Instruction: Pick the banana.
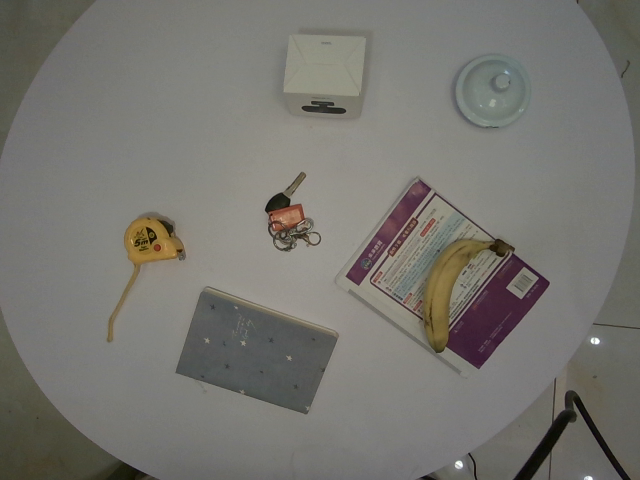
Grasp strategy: vertical